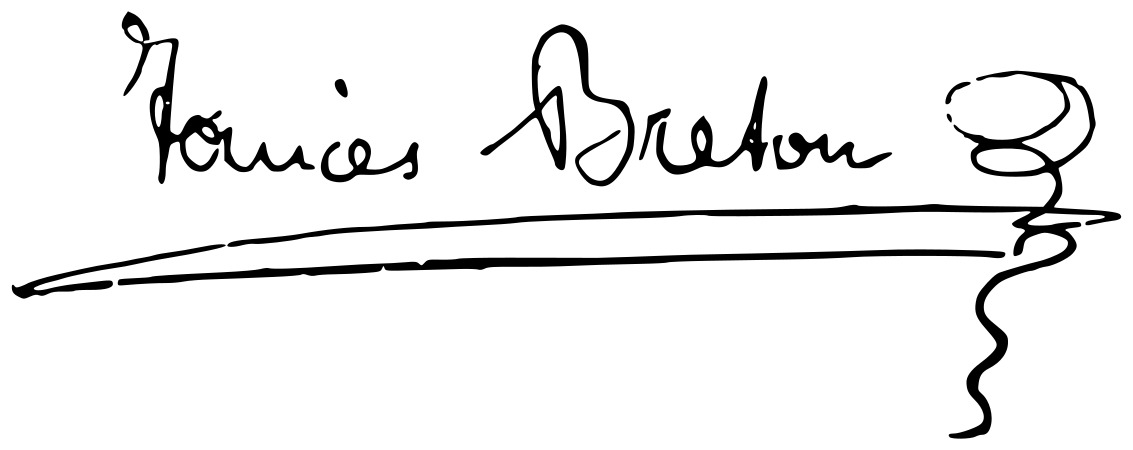
Signature of: tomás bretón